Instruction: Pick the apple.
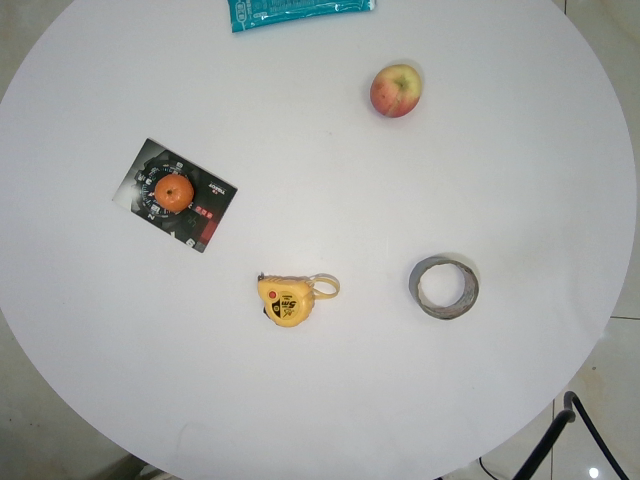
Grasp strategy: vertical